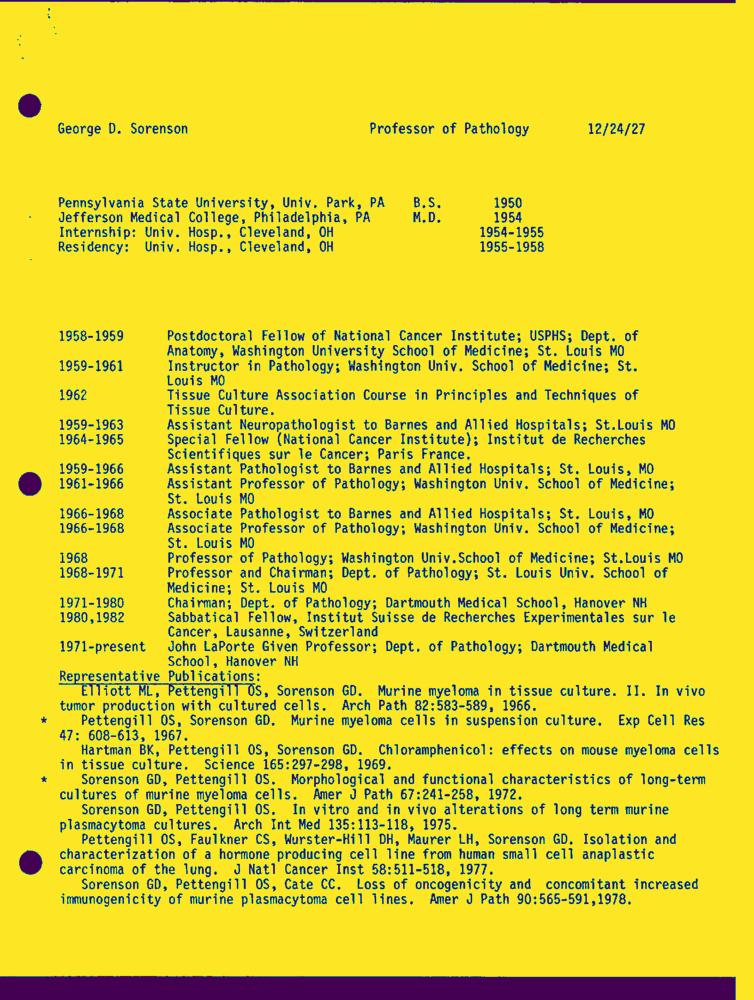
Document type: Resume-Doc